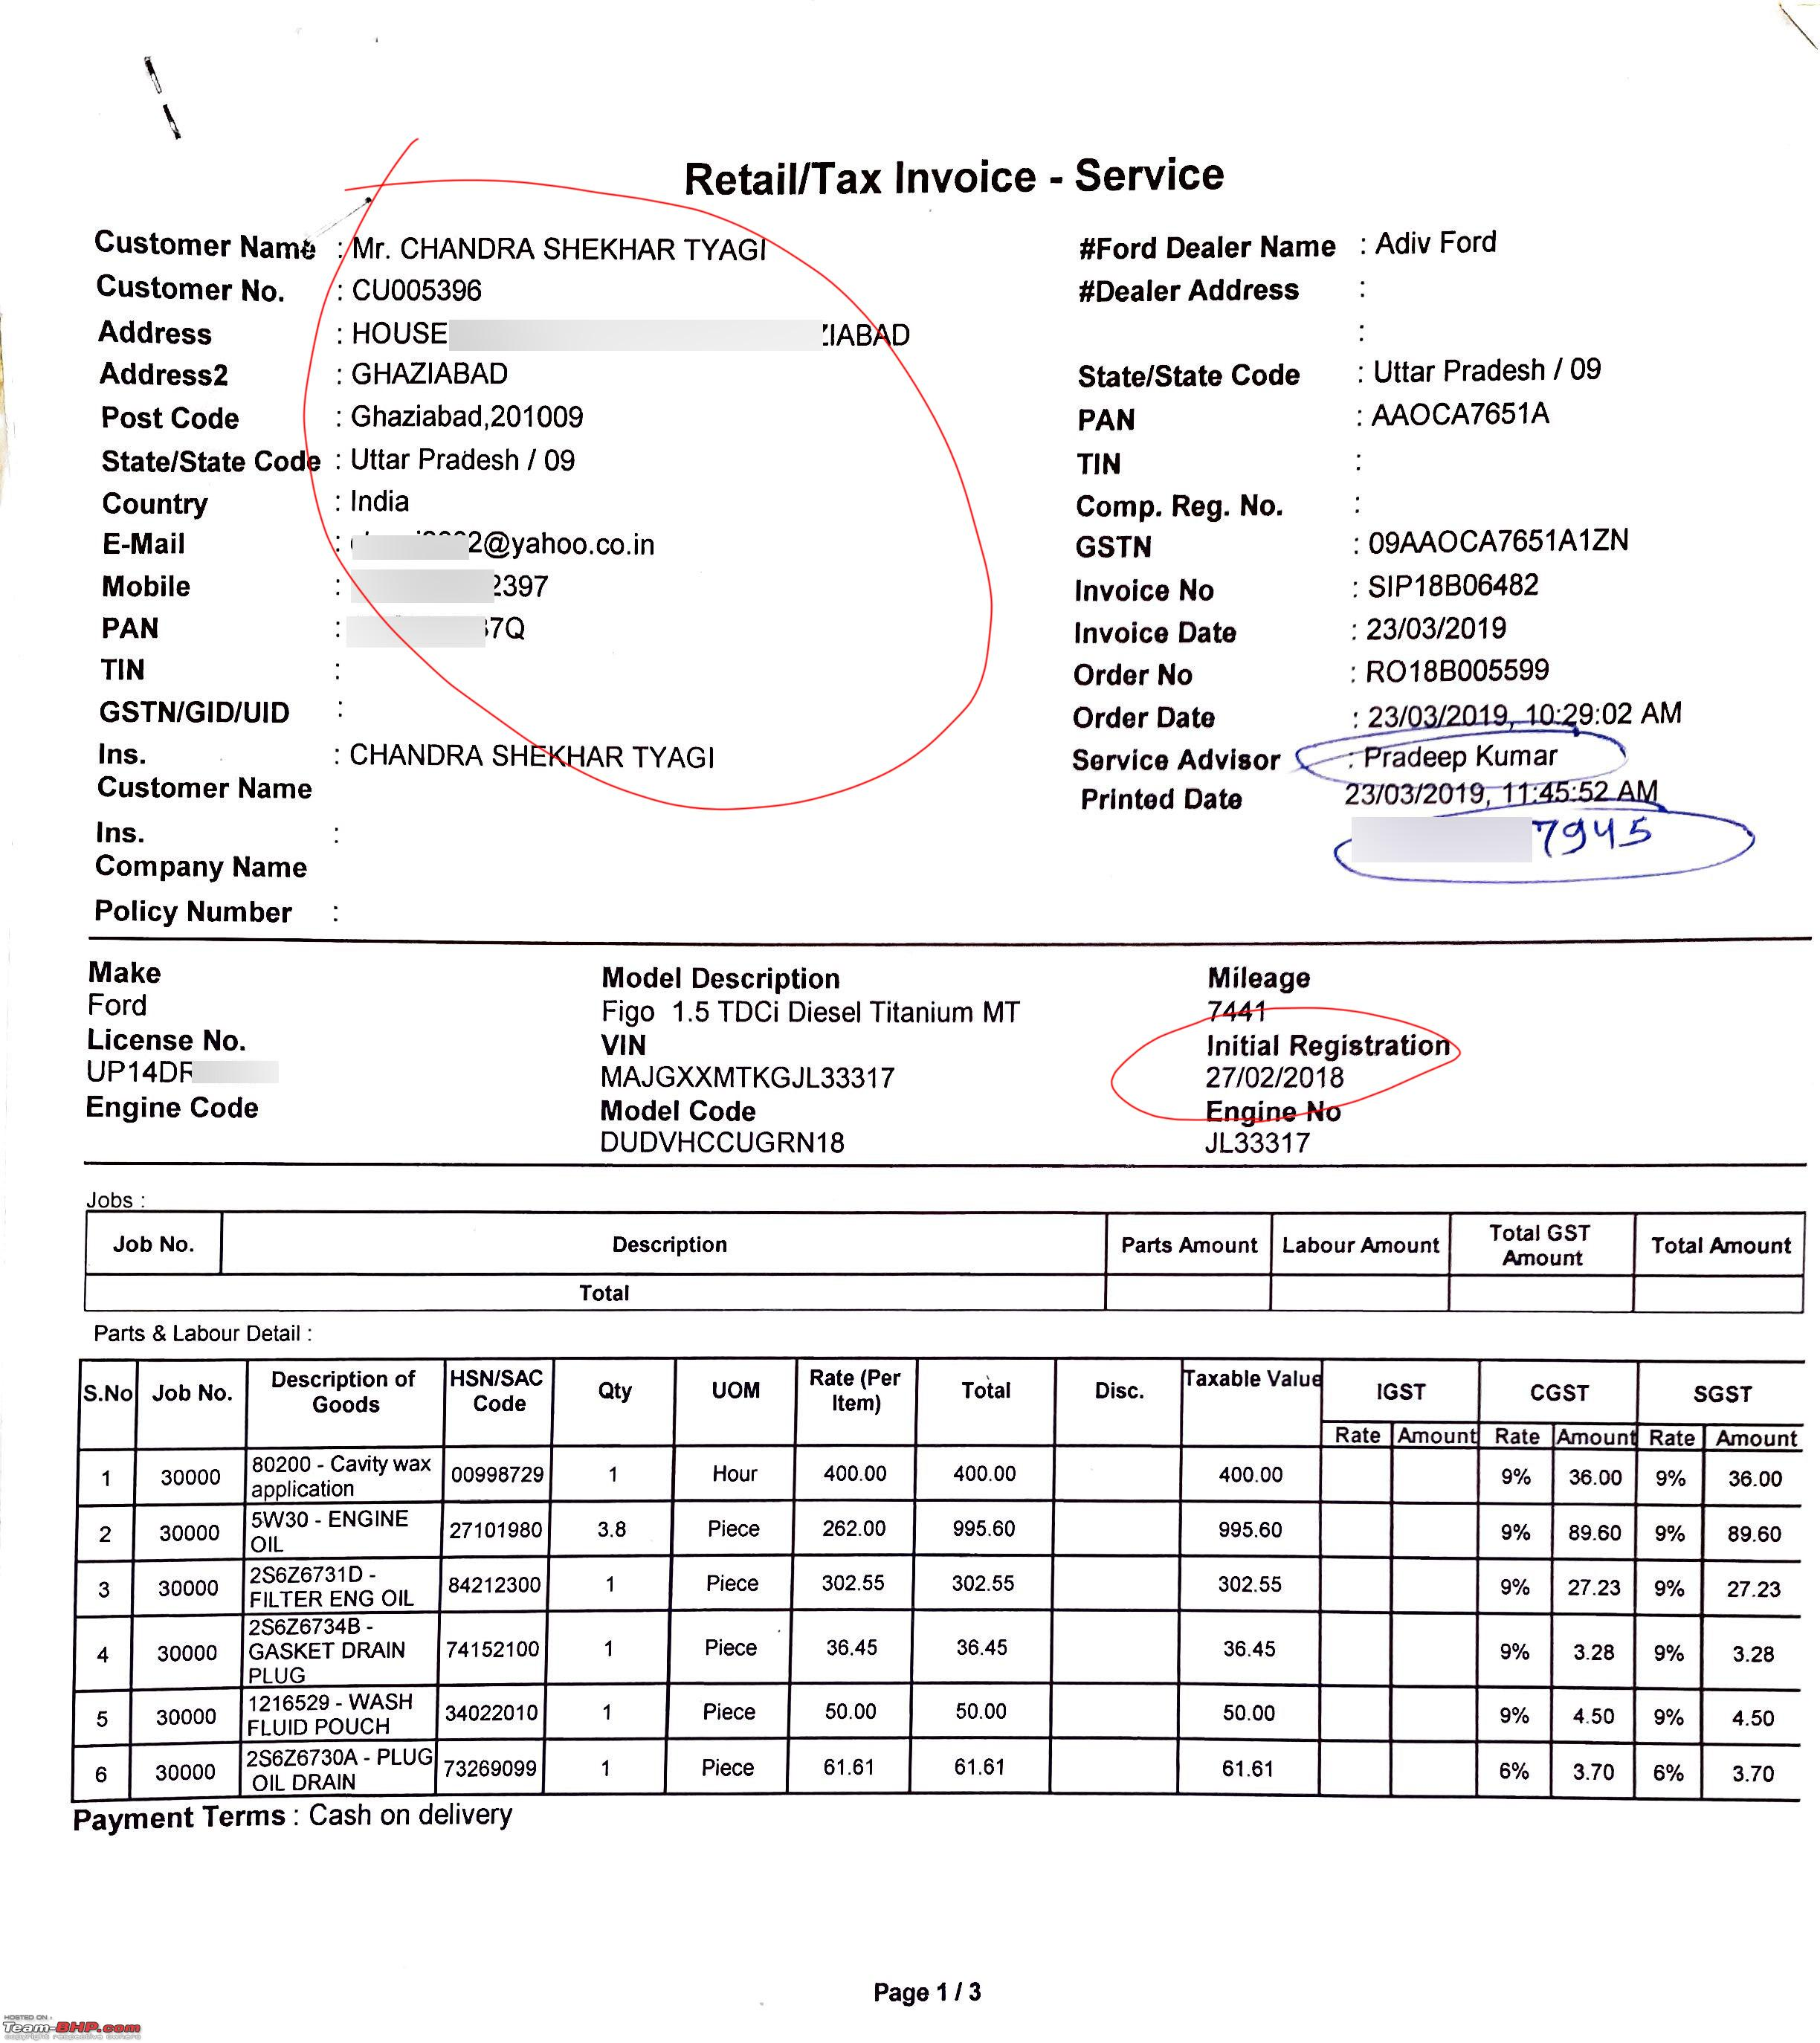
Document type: Invoice